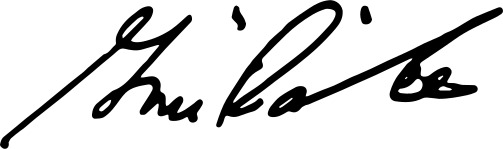
Signature of: gina raimondo